Question: What jurisdiction, city, or county is the document associated with?
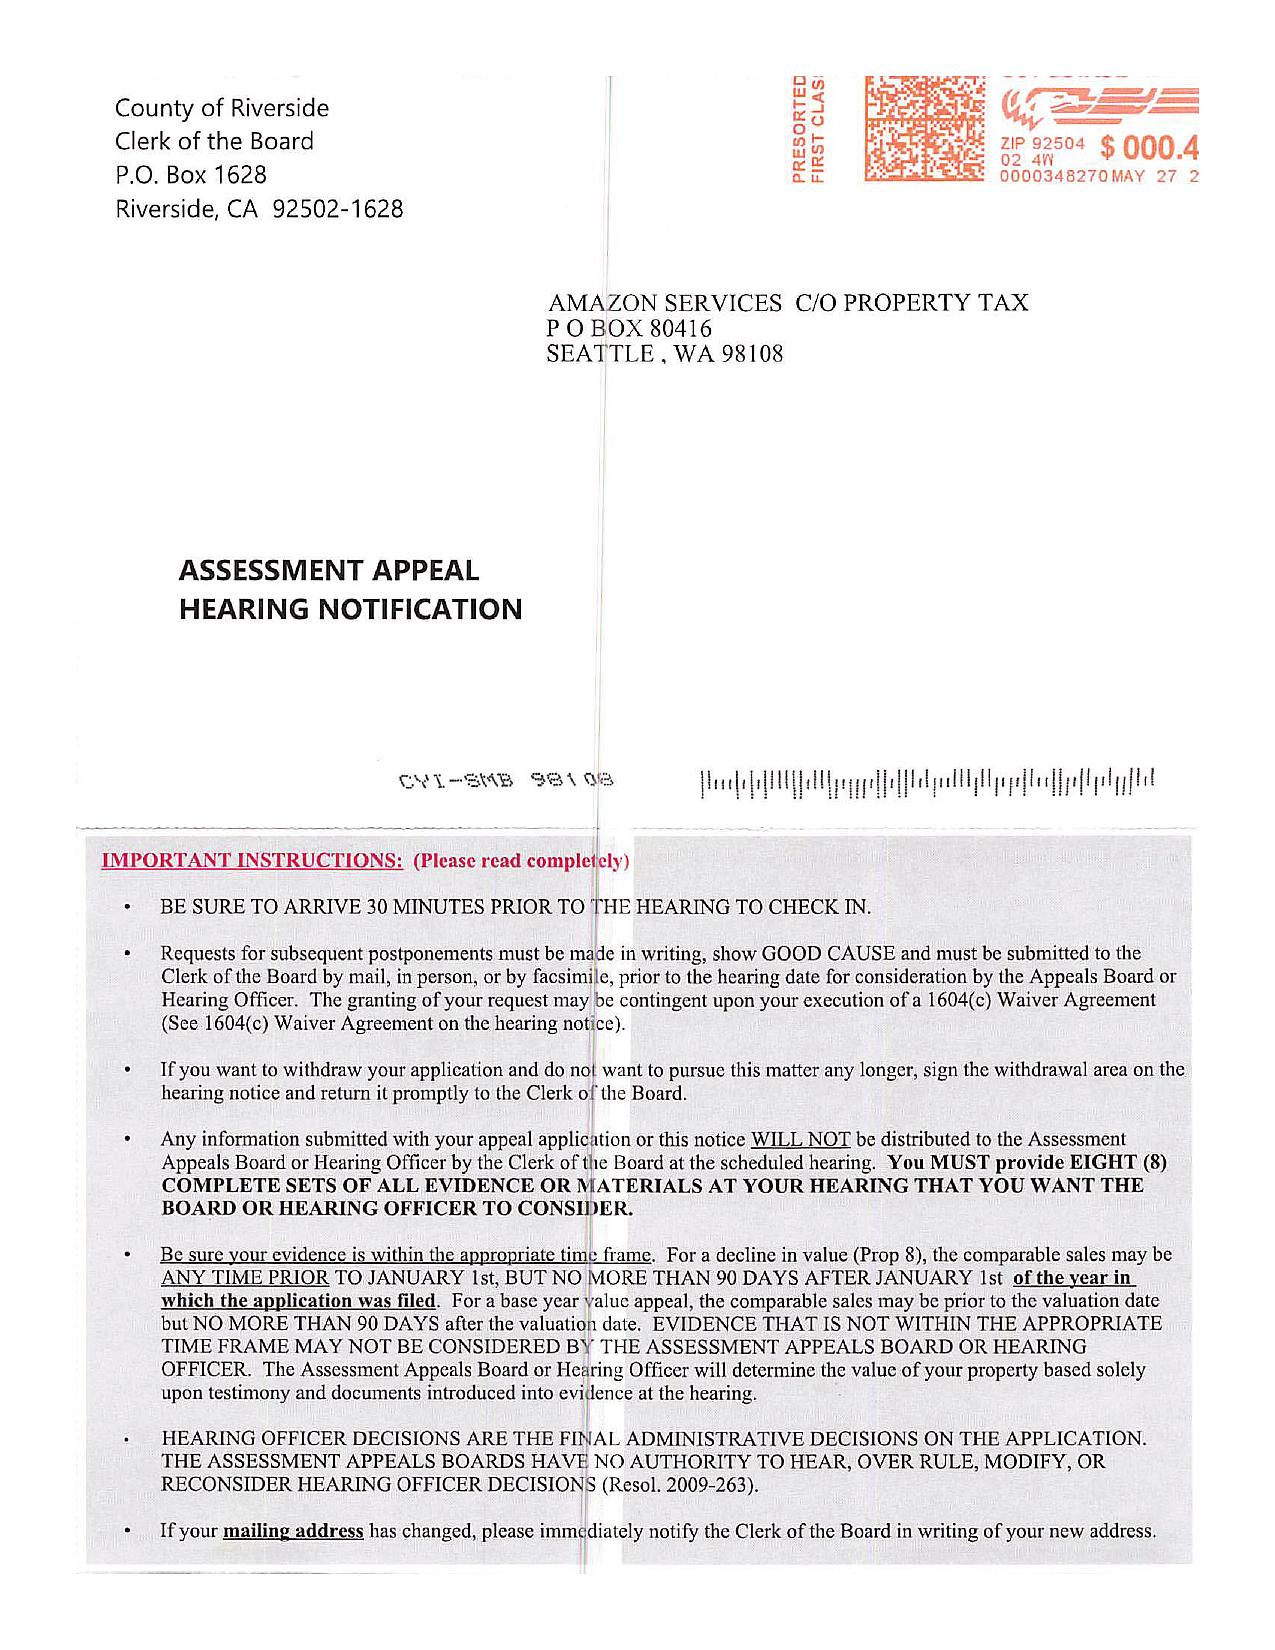
Answer: "County of Riverside"